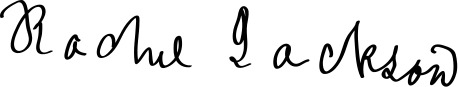
Signature of: rachel jackson